Question: What do the imaging results show?
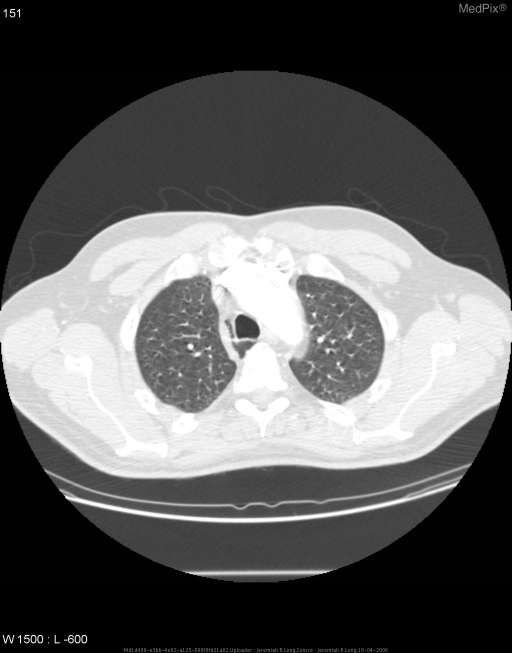
Answer: The imaging shows Contrast enhanced axial images (in lung windows) of the upper lungs demonstrates a pleural invagination from the right apex investing the azygous vein. Contrast enhanced axial images (in lung windows) of the upper lungs demonstrates a pleural invagination from the right apex investing the azygous vein..